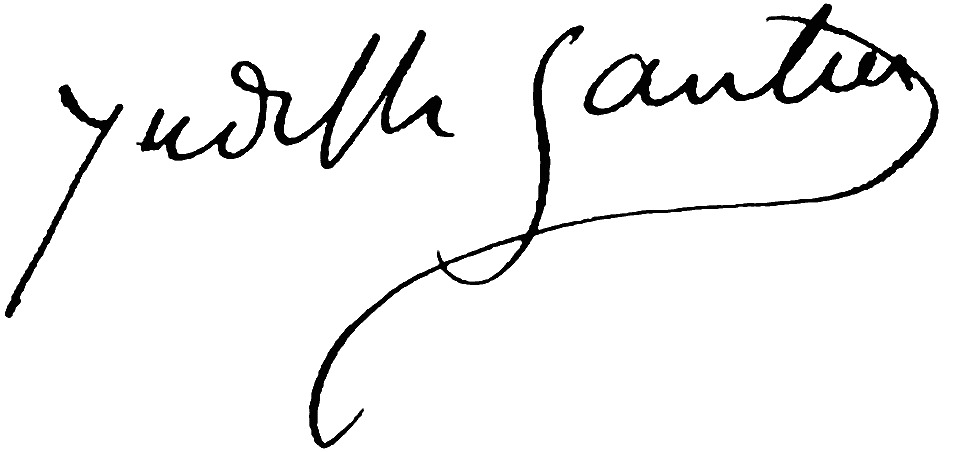
Signature of: judith gautier